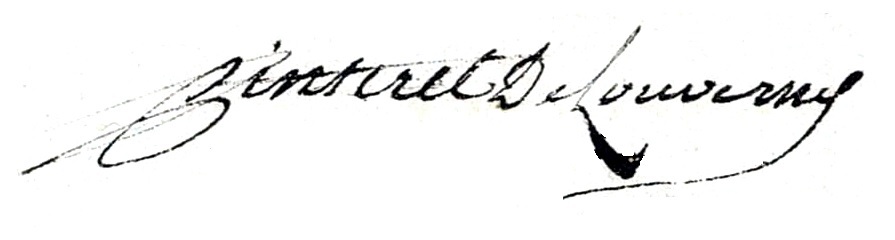
Signature of: adam pierre pinterel de louverny